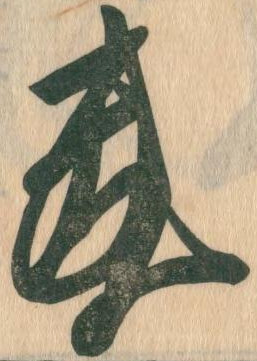
Signature of: hōjō yoshitoki